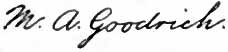
Signature of: mary ann wolcott goodrich